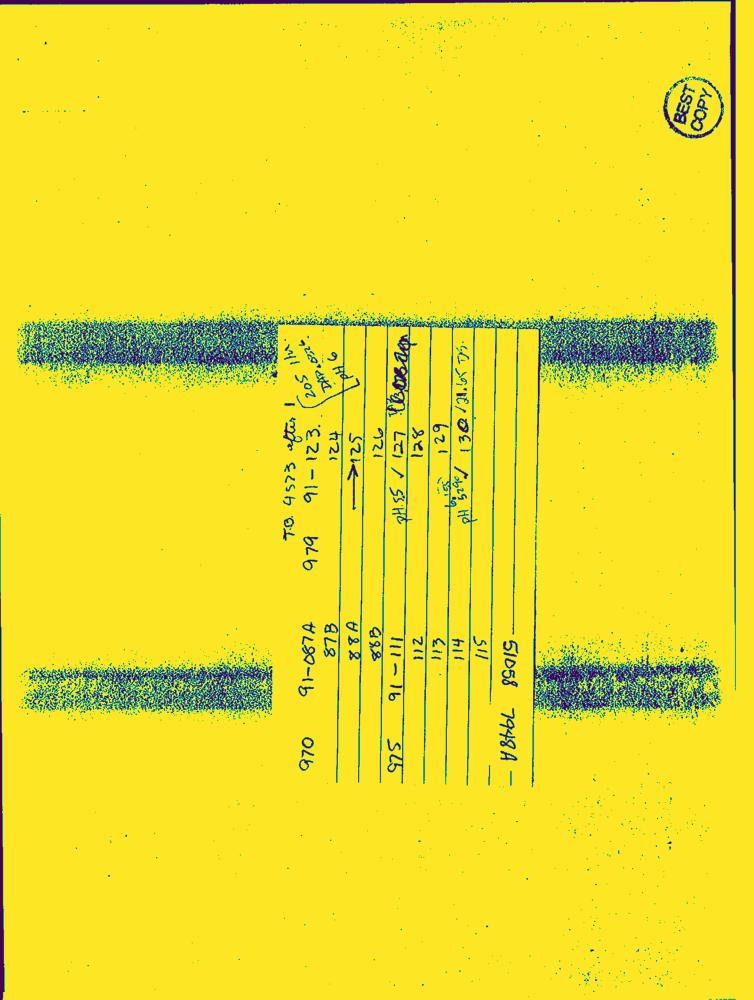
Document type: Hand-Written